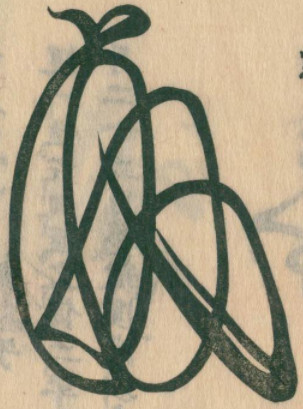
Signature of: minamoto no sanetomo